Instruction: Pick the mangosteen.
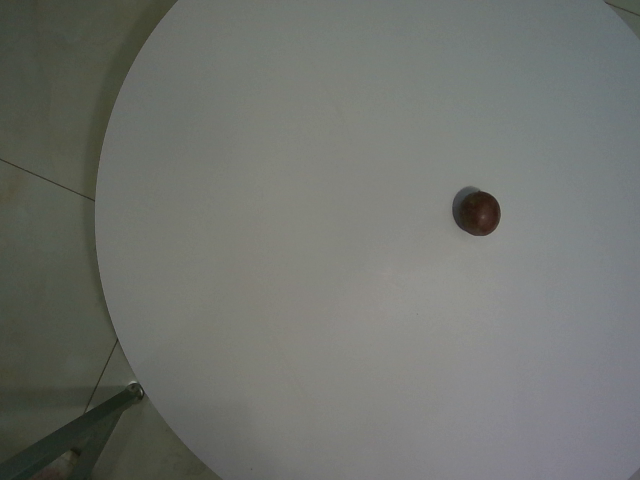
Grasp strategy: vertical